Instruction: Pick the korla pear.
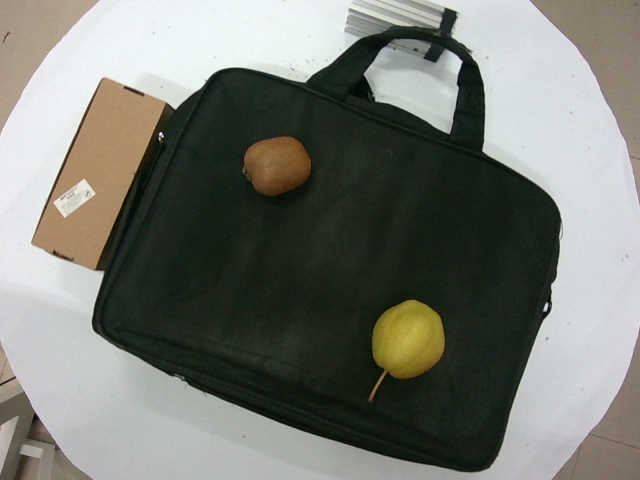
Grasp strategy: vertical